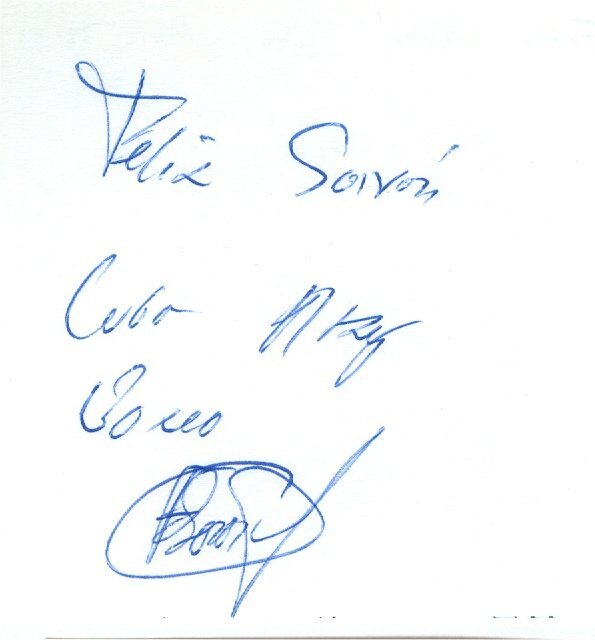
Signature of: félix savón